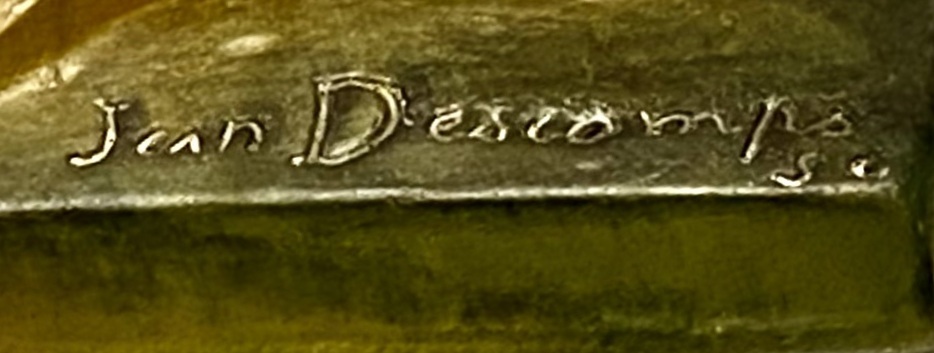
Signature of: jean bernard descomps